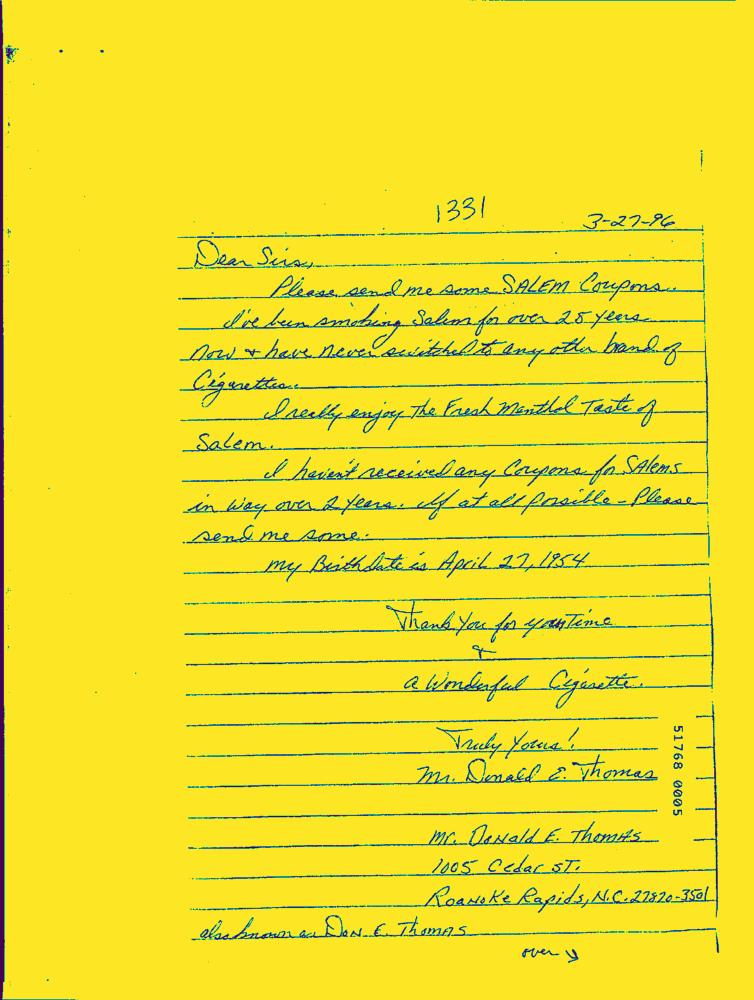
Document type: Hand-Written